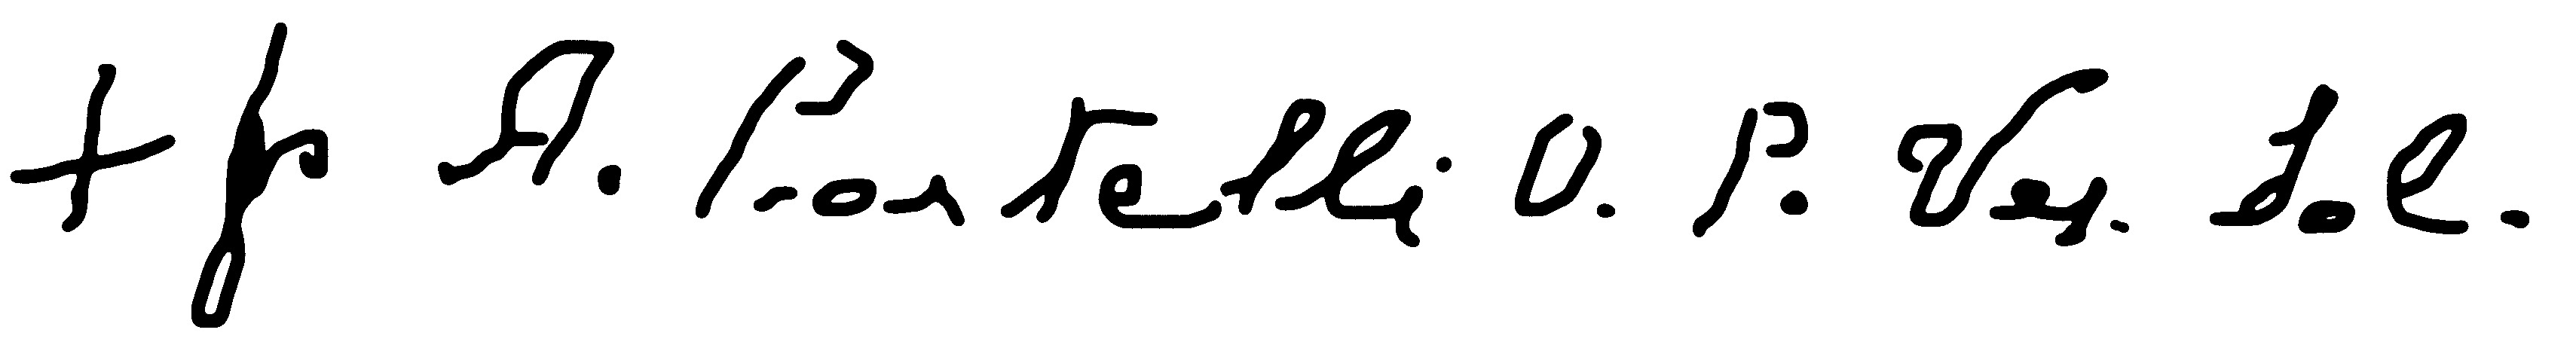
Signature of: angelo portelli